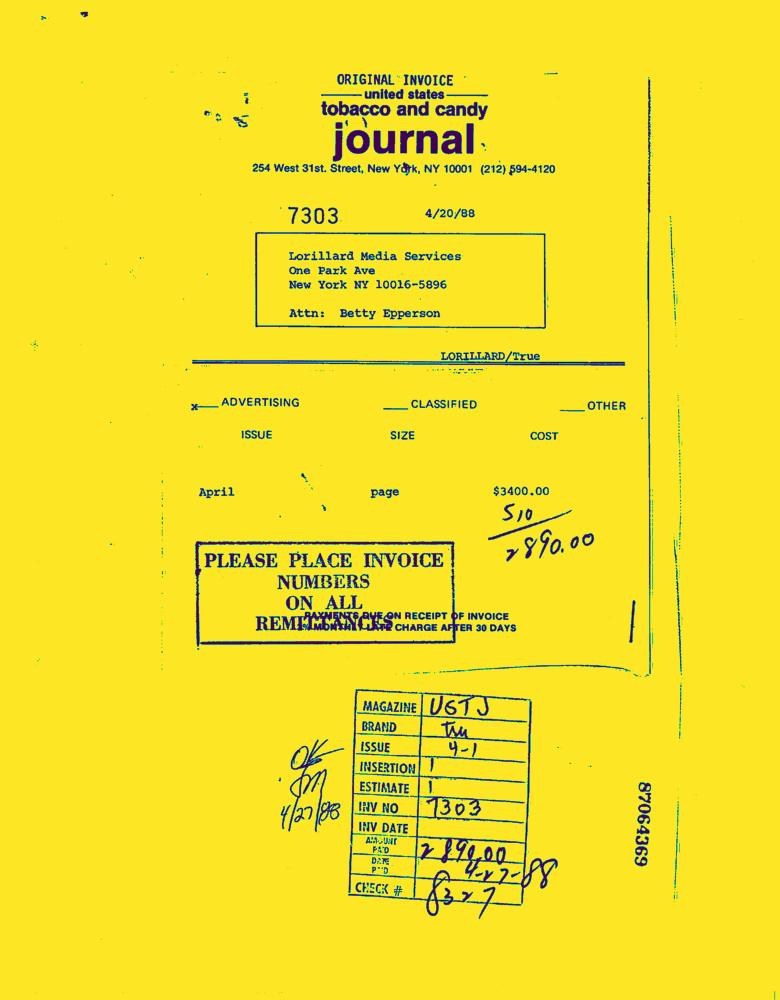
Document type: Invoice-Doc